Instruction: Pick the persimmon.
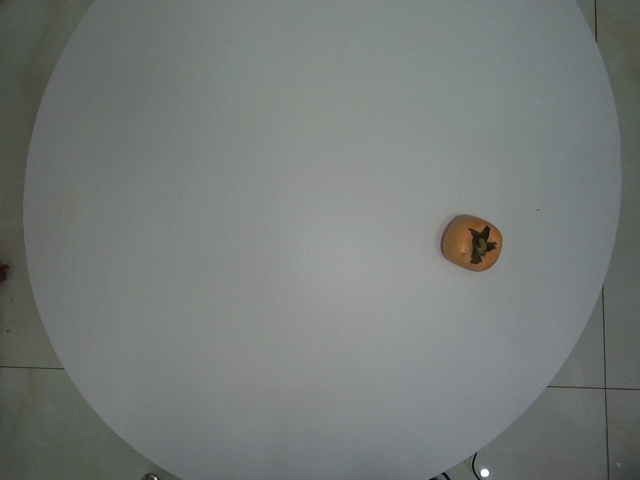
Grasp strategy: vertical